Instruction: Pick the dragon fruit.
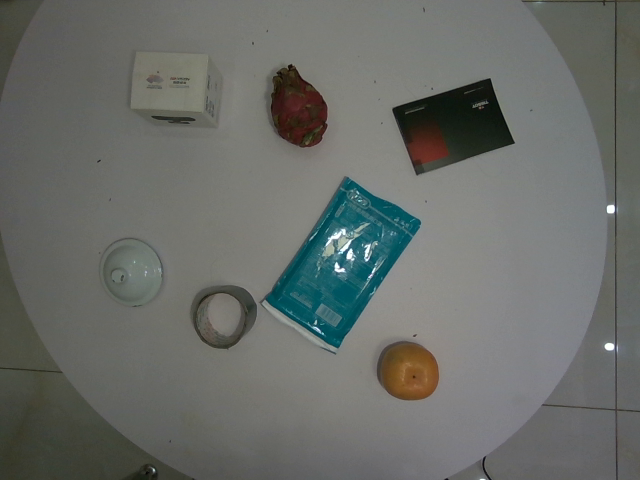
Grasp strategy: vertical